Question: What is the earliest payment due date mentioned in the document?
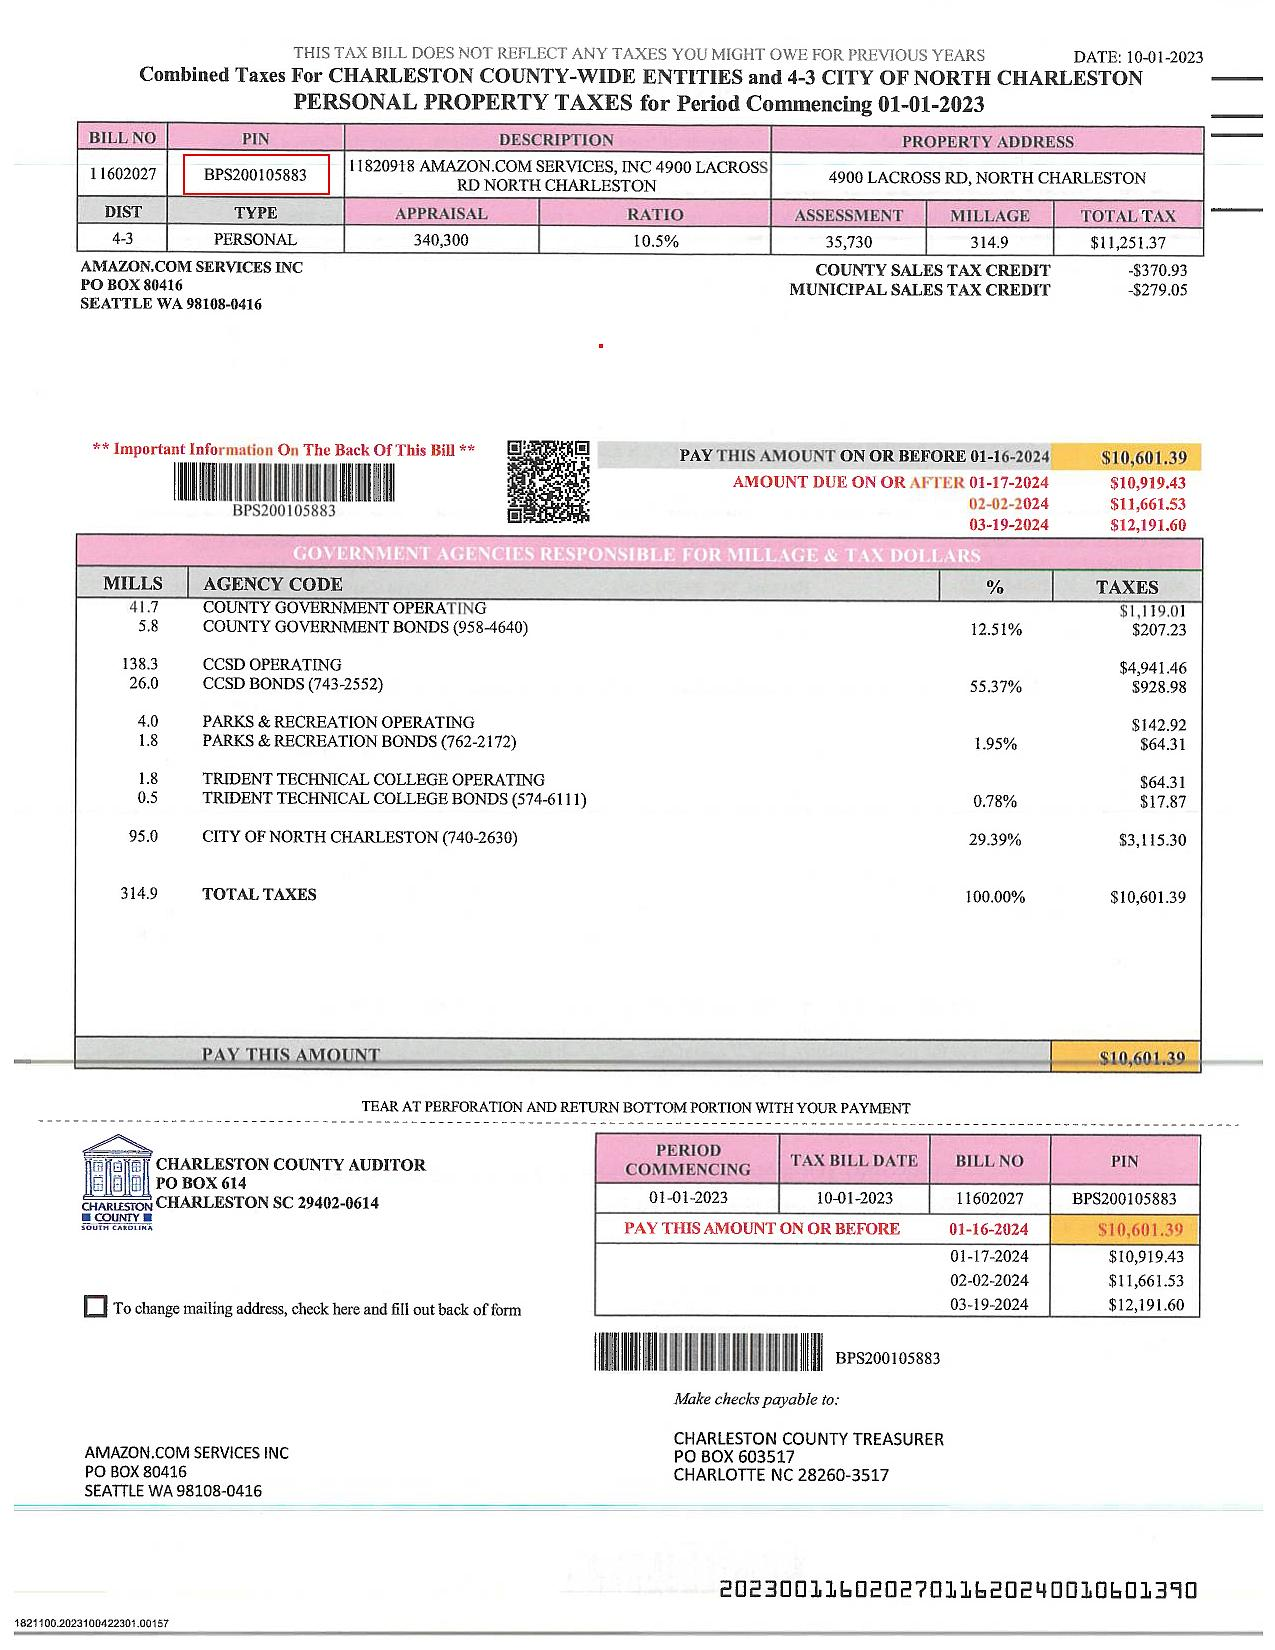
Answer: "1/16/24"